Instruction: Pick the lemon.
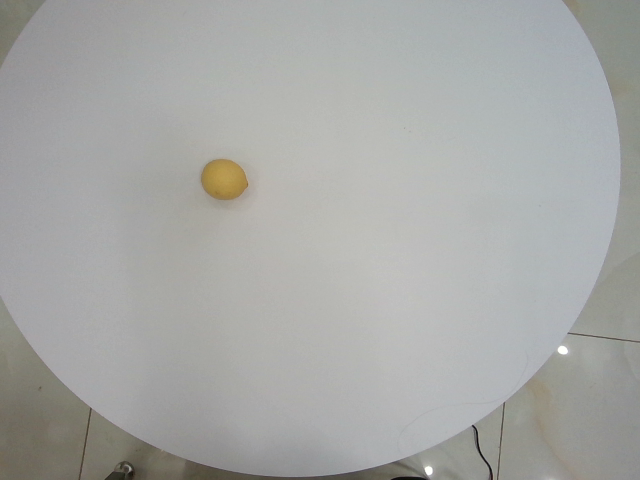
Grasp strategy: vertical